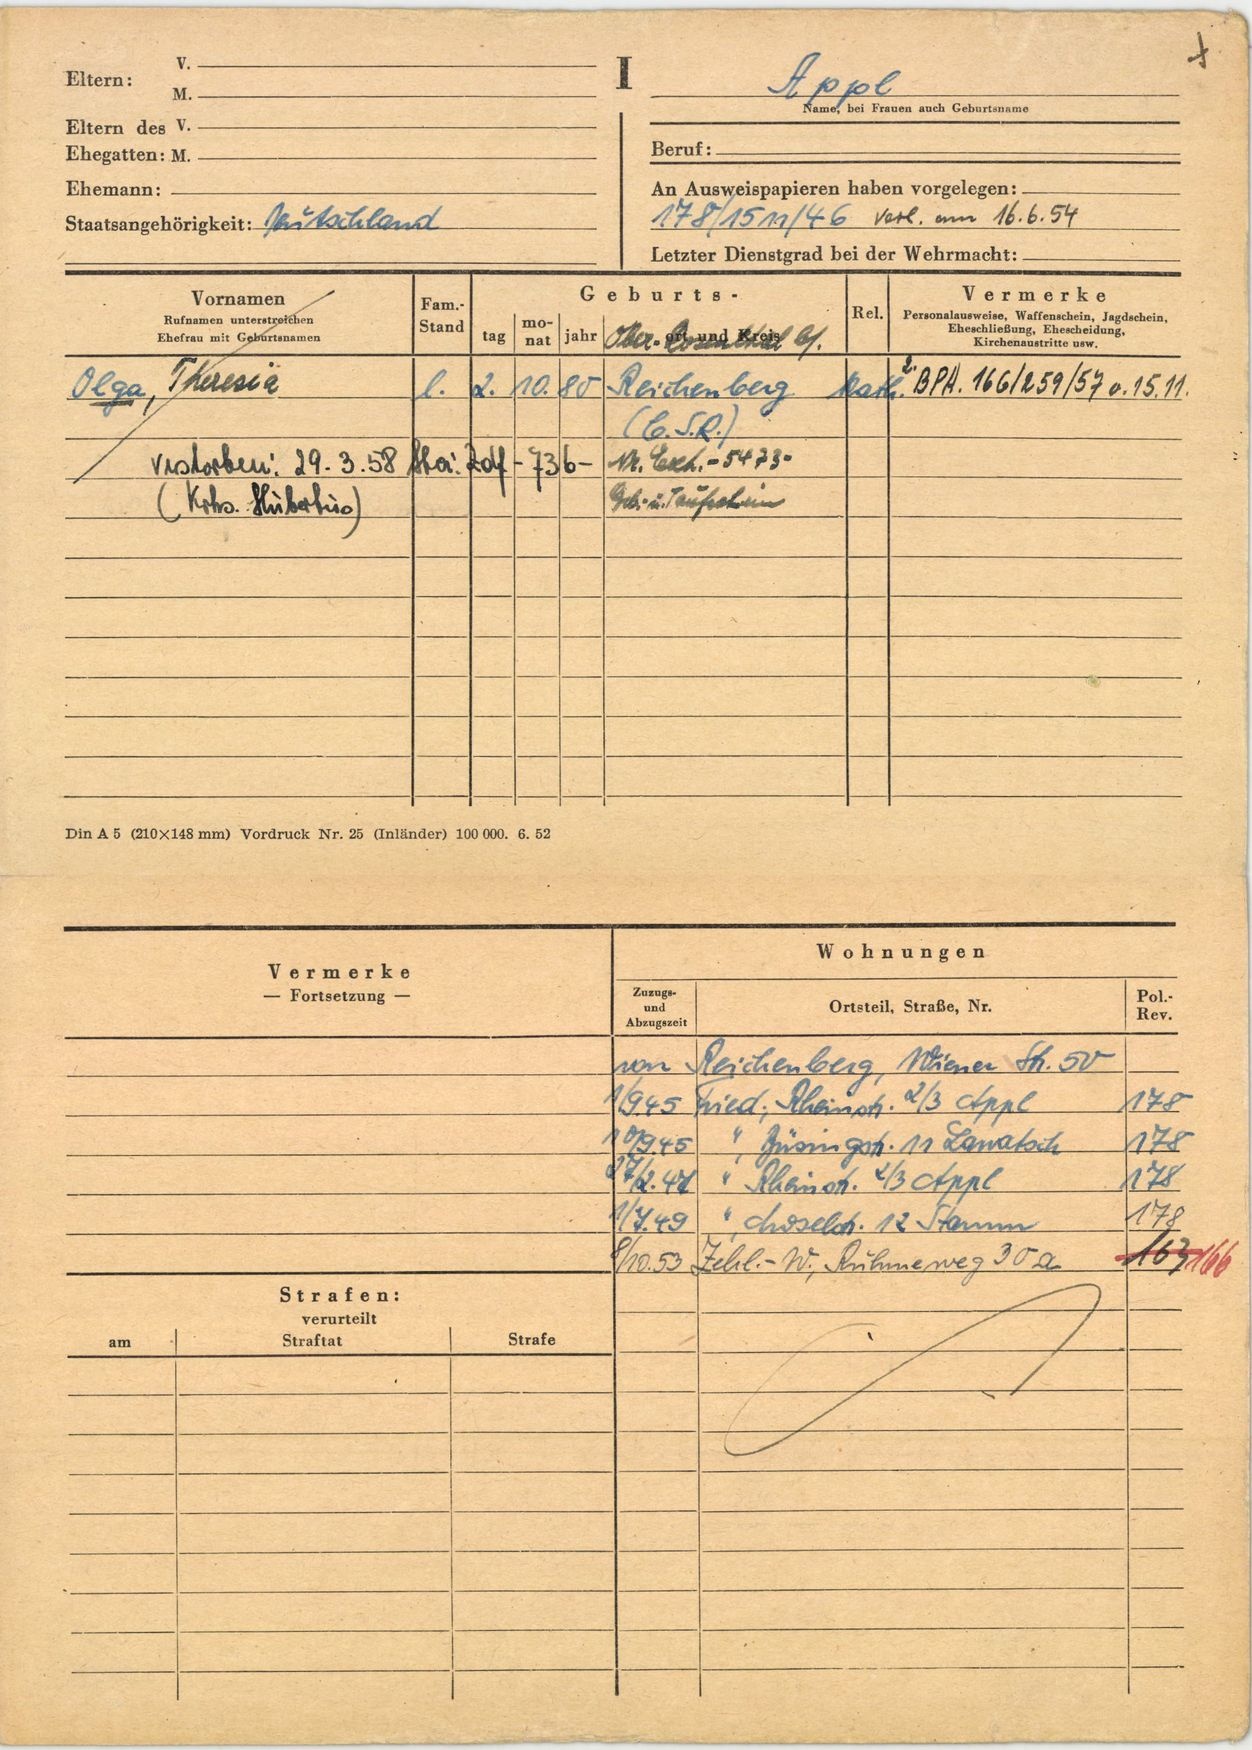
Appl